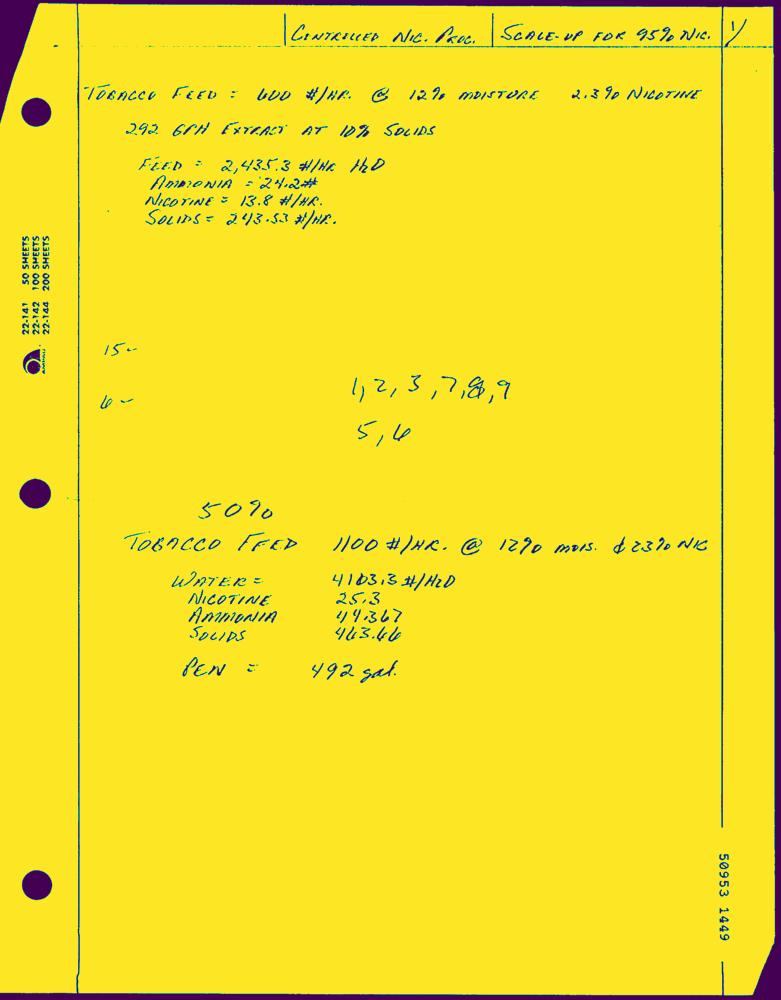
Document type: Hand-Written